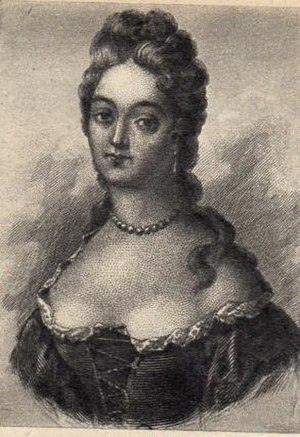
Anonymous drawing of Marie Émilie Thérèse de Joly, known as "Mademoiselle de Choin" (she was the second but morganatic wife of Louis of France, Dauphin of France (Le Grand Dauphin)